Question: What was observed in the imaging?
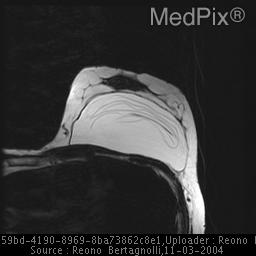
Answer: The imaging shows Ultrasound findings-  classic linguini sign consisting of hyperechoic linear objects coursing through the implant.  Hyperechoic shadowing of all structures, typical of silicon infiltrating into tissues surrounding the implant capsule.

MRI-  Linguini sign with high signal on h20 saturation in the soft tissue surrounding the implant. Multiple ultrasound and MRI images demonstrating the classic linquini sign, and extravasation of silicone into the surrounding tissues..